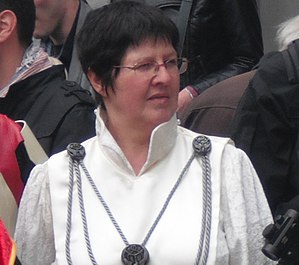
Français&#160;: Mon Mothma Cropped